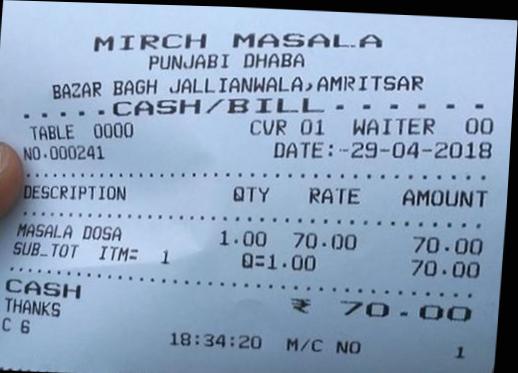
gt_parse: date: 29-04-2018
criticals: name: CASH
price: 70.00
store: MIRCH MASALA